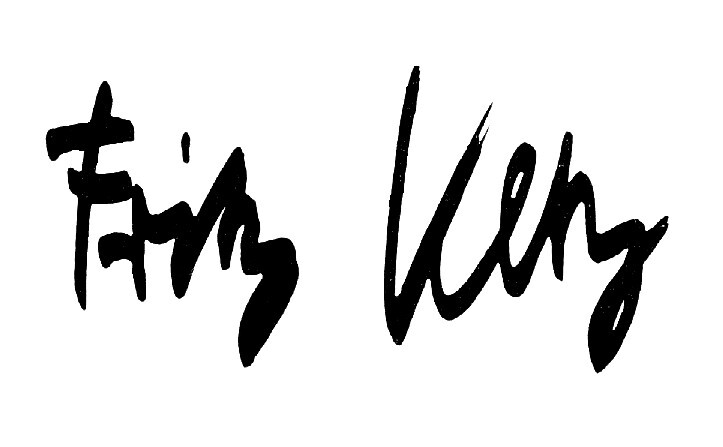
Signature of: fritz ketz